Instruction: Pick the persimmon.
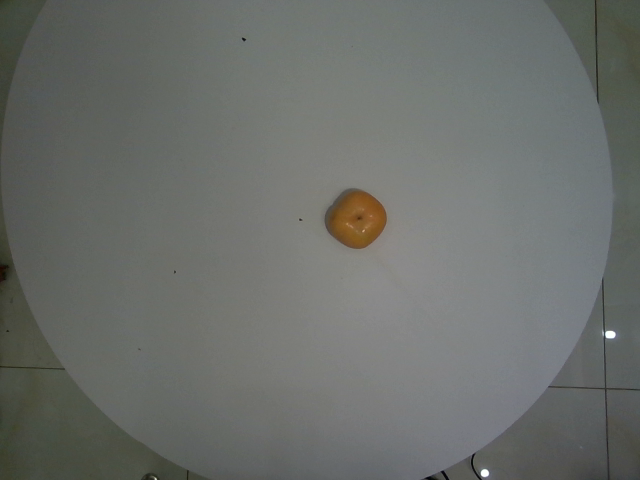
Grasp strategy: vertical